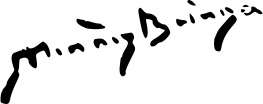
Signature of: narciso méndez bringa